Question: Explain the disease:
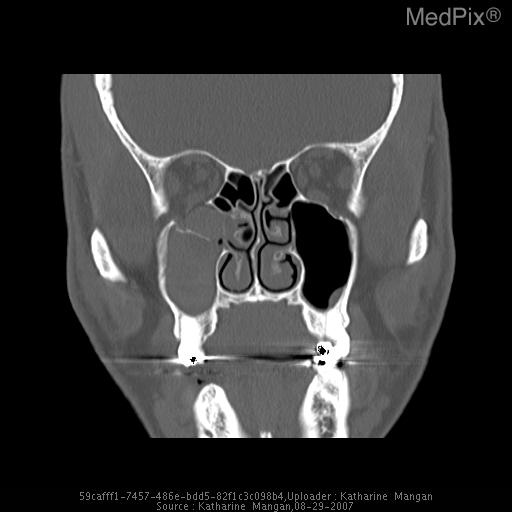
Answer: The disease is discussed as: When an object of large diameter (greater than 4-5 cm) like a fist or a baseball, strikes the orbit, forces may be transmitted through increased intra-orbital pressure.  When there is increased pressure in the orbit, the thinnest bones break first, and the orbital contents may herniate through the fracture.  This is the so-called "Blow-out Fracture".  Typically, the floor of the orbit, parts of the medial wall (lamina papyracea) and rarely the orbital roof may "blowout".

Clinical signs of entrapment (abnormal EOM's with restricted upward gaze) and enophthalmos (retraction of the eyeball) may occur.

Complications of Blow-Out Fx:
Pneumo-orbita
Cellulitis and Abscess
Diplopia and Restricted EOM's

Blunt force trauma (e.g. Ball or fist)
Hydraulic (pressure) forces increased intra-orbital pressure
Fractures thin bones
   Floor (orbital process of maxilla)
   Medial (20-50%) (lacrimal and ethmoid)
Herniation and entrapment of orbital fat & EOM (inf. Oblique)

The literature continues to emphasize this "Hydraulic Theory" over the alternative hypothesis of direct transmission of forces from the orbital rim and/or the globe itself.
http://www.ncbi.nlm.nih.gov/entrez/query.fcgi?cmd=Retrieve&db=pubmed&dopt=Abstract&list_uids=12020203&query_hl=4&itool=pubmed_docsum